Question: What jurisdiction, city, or county is the document associated with?
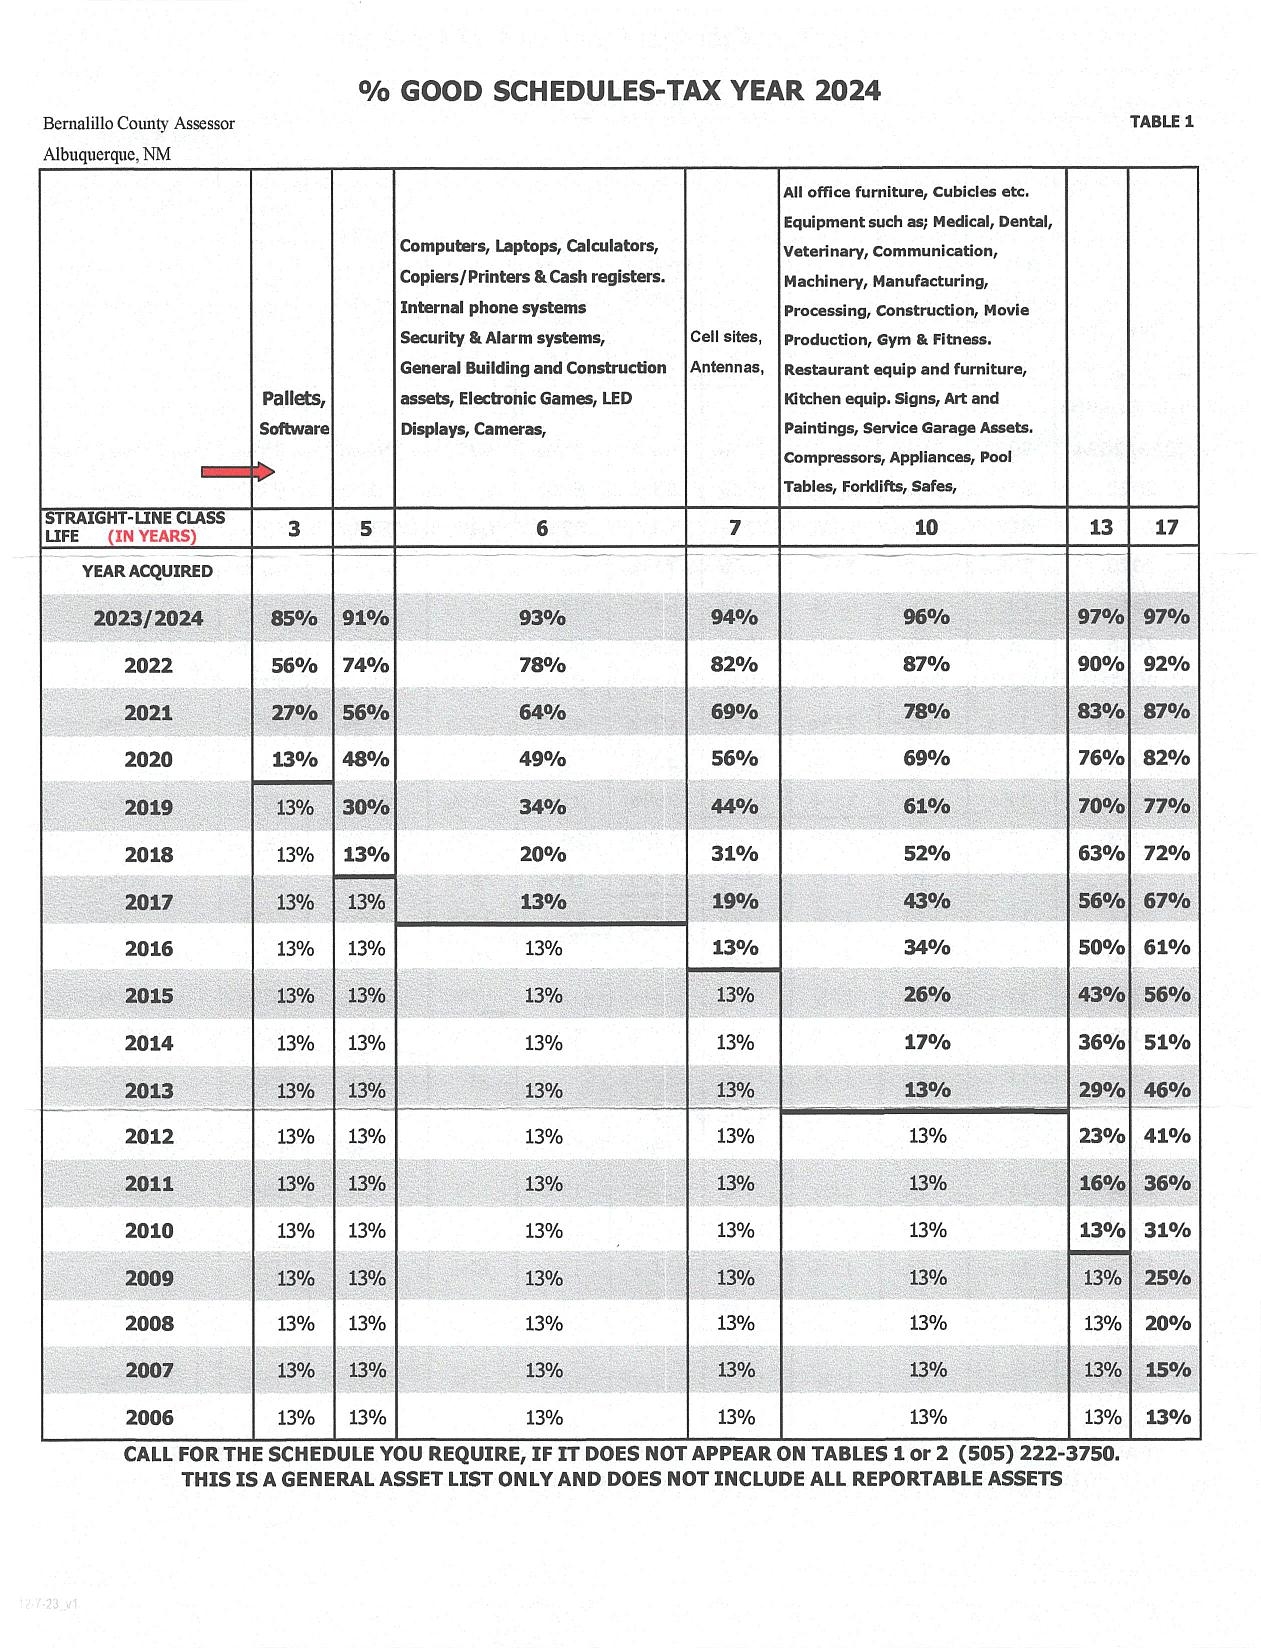
Answer: "Bernalillo County Assessor, Albuquerque"